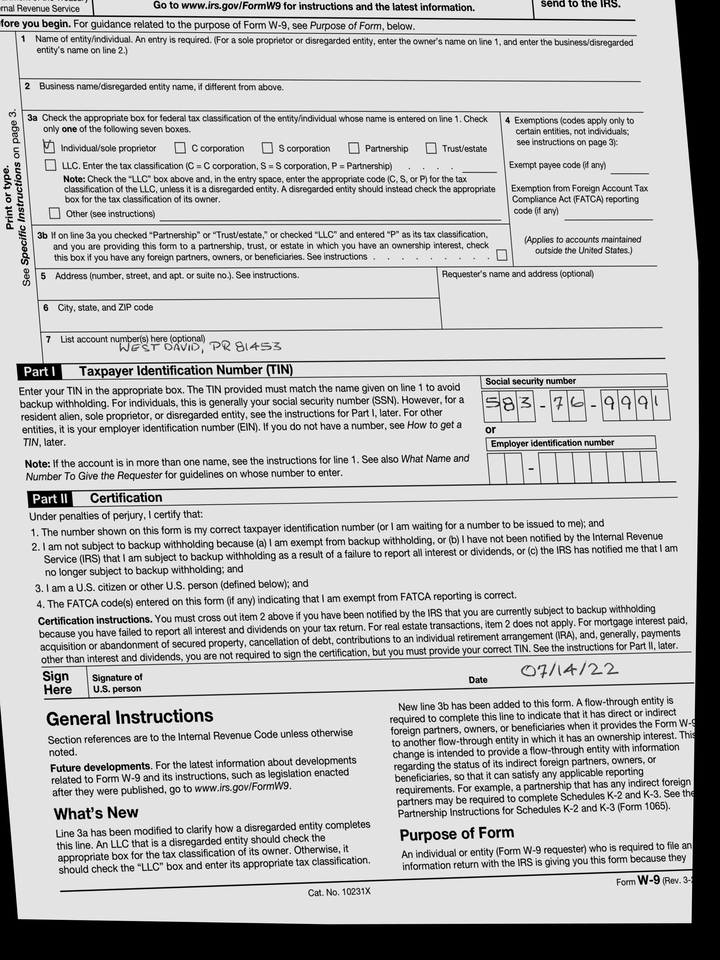
adr2: West David, PR 81453
cbx: yes
ssn: 583769991
sdt: 07/14/22